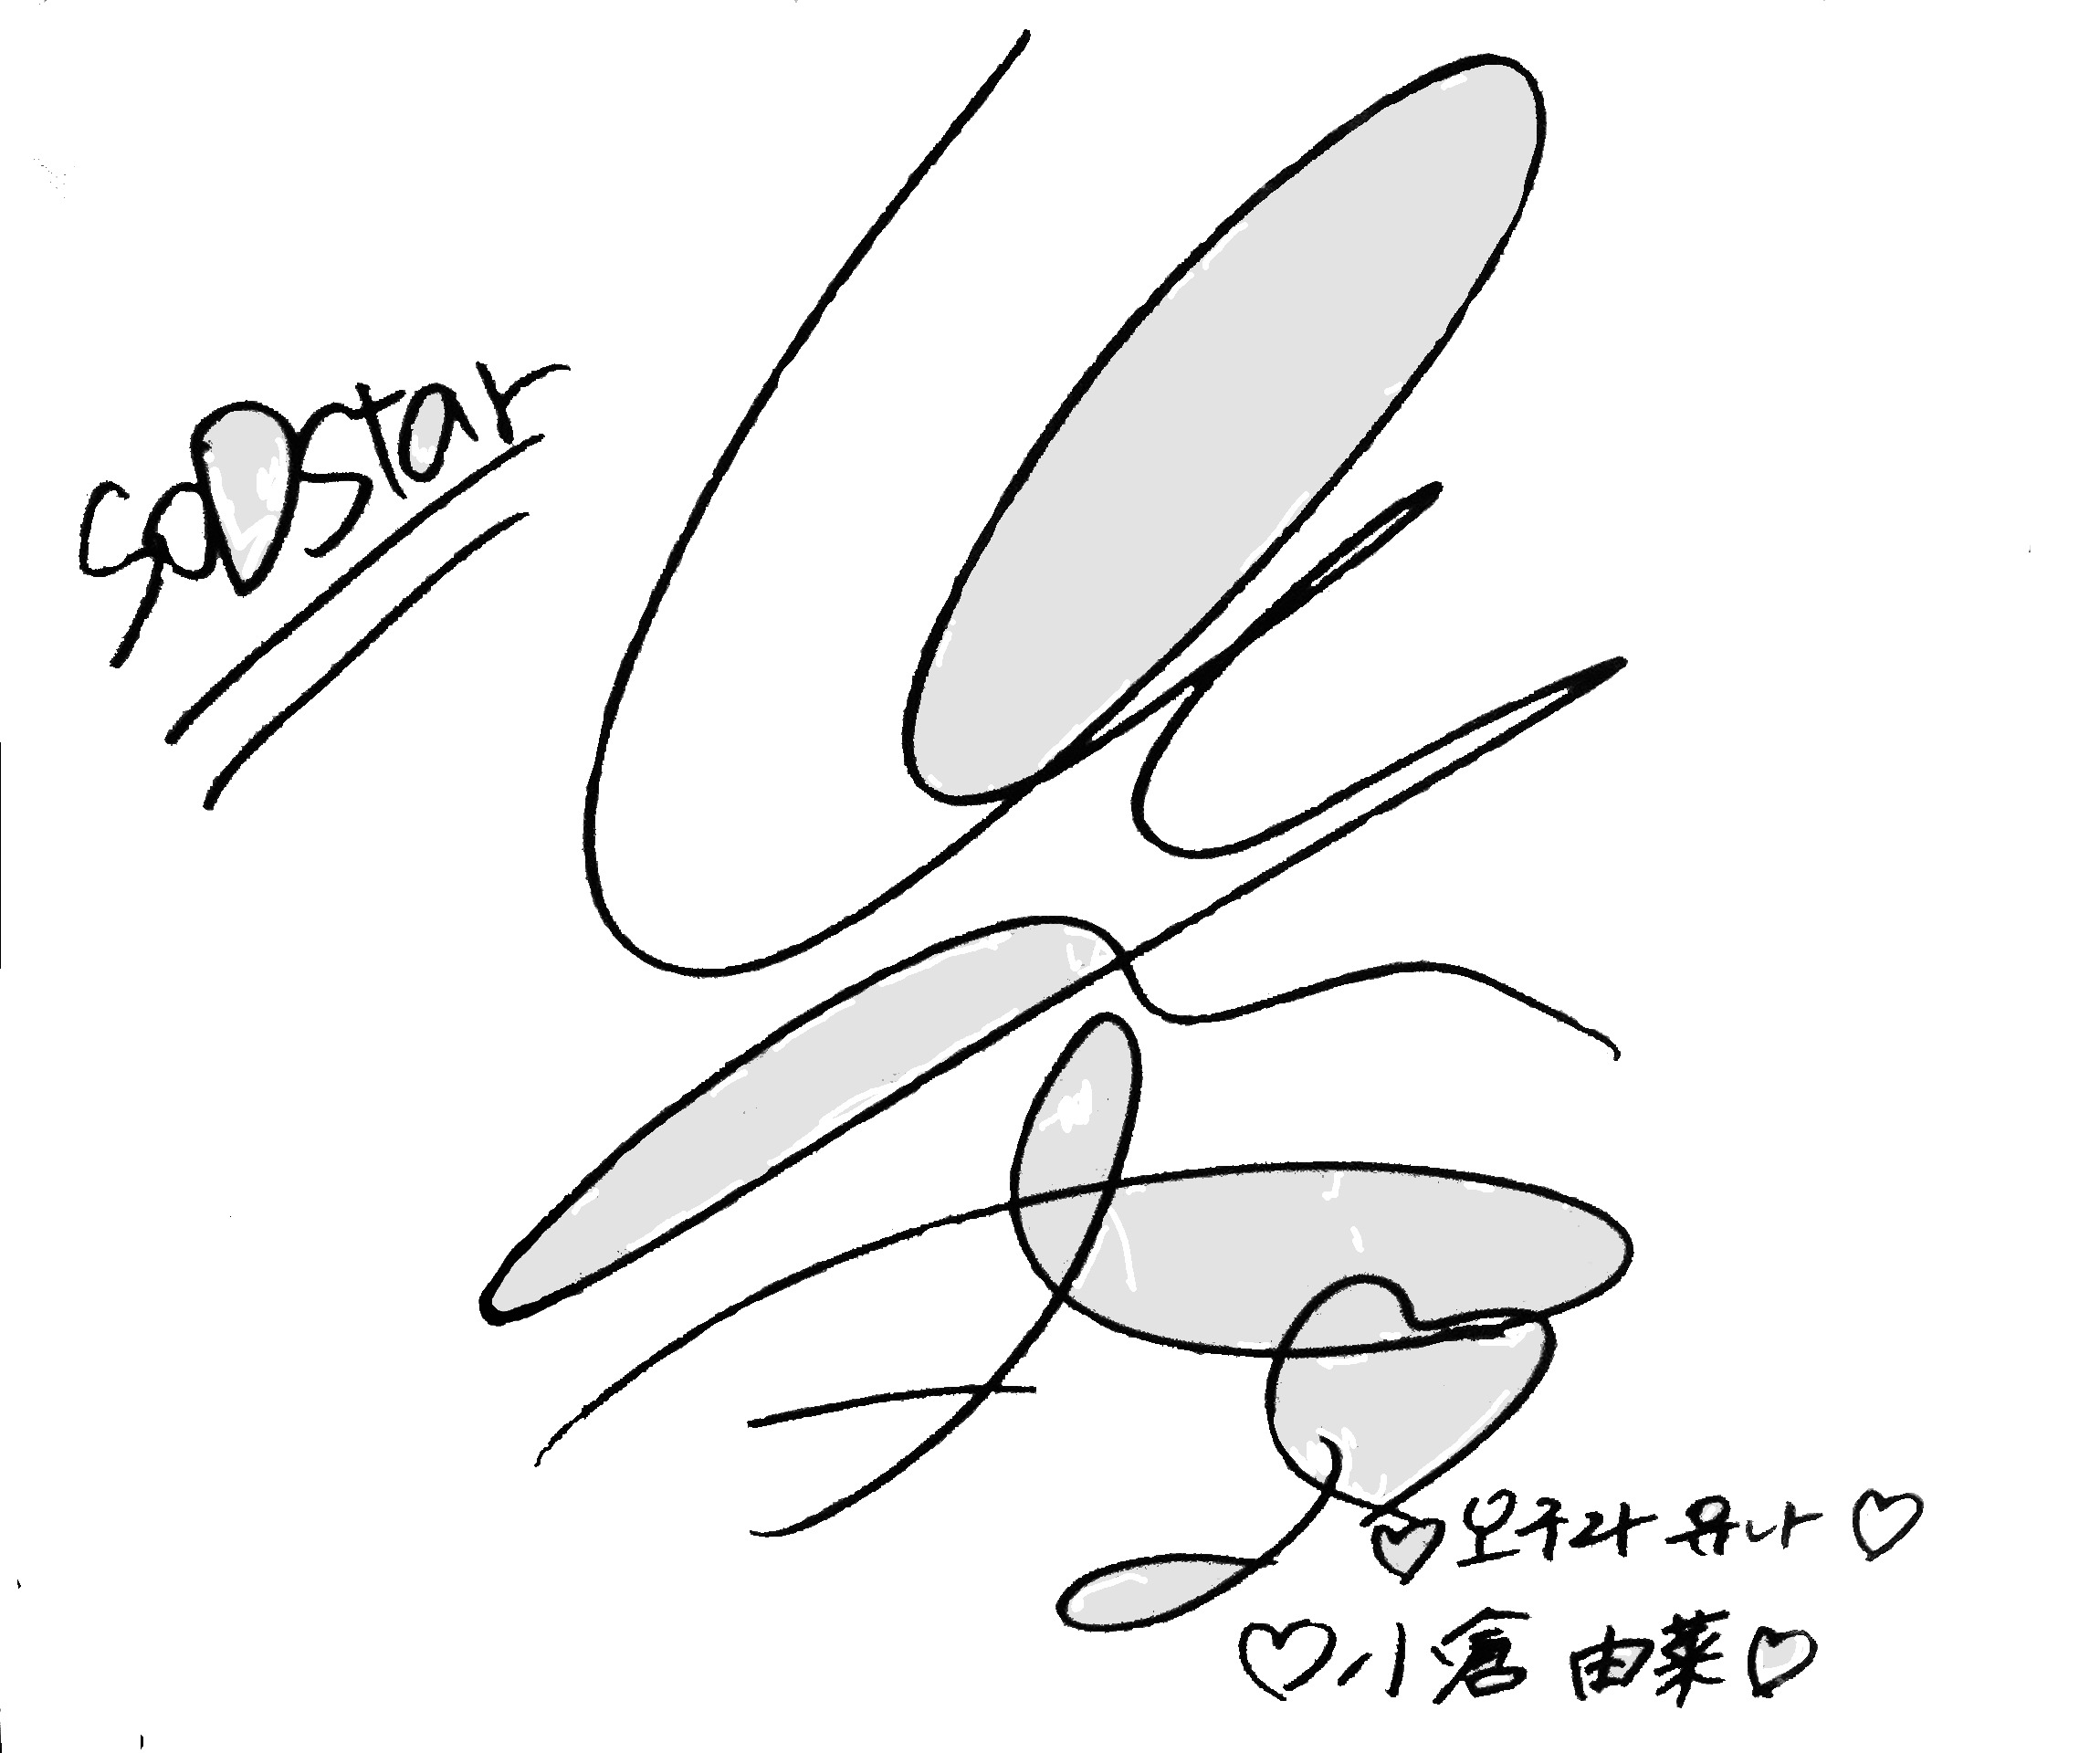
Signature of: yuna ogura